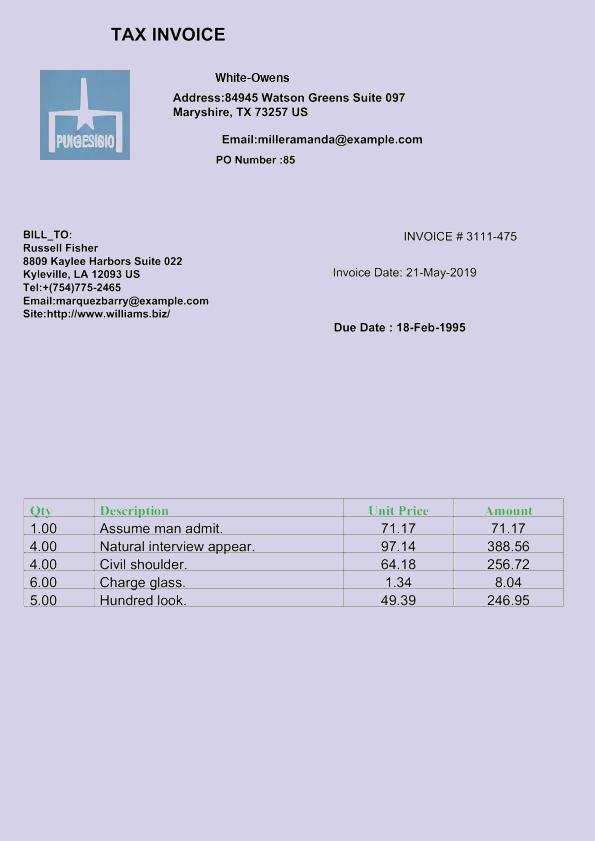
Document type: Invoice